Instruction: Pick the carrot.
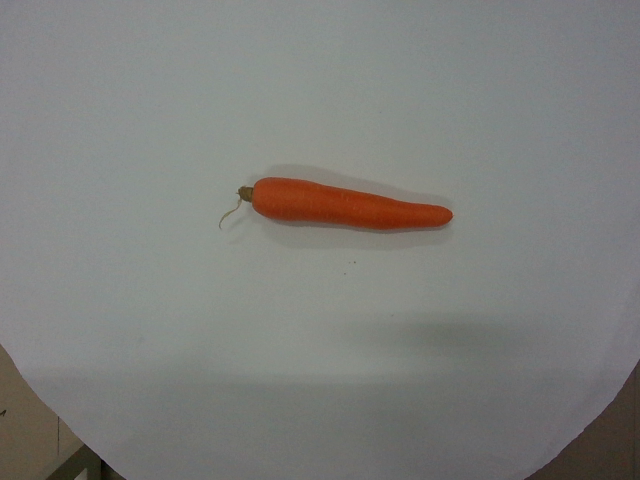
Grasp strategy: vertical